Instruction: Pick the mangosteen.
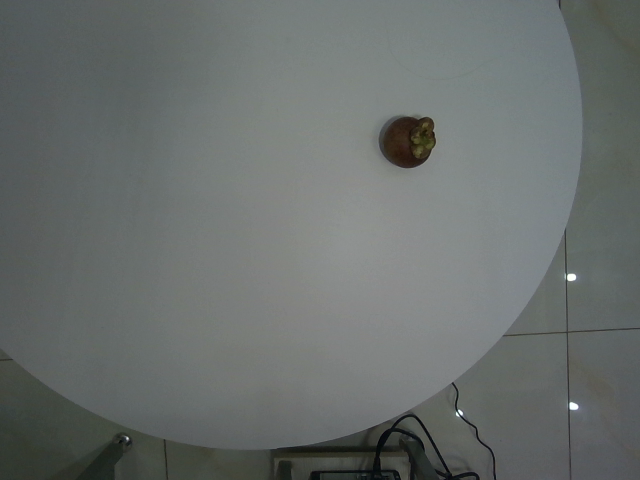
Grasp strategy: vertical